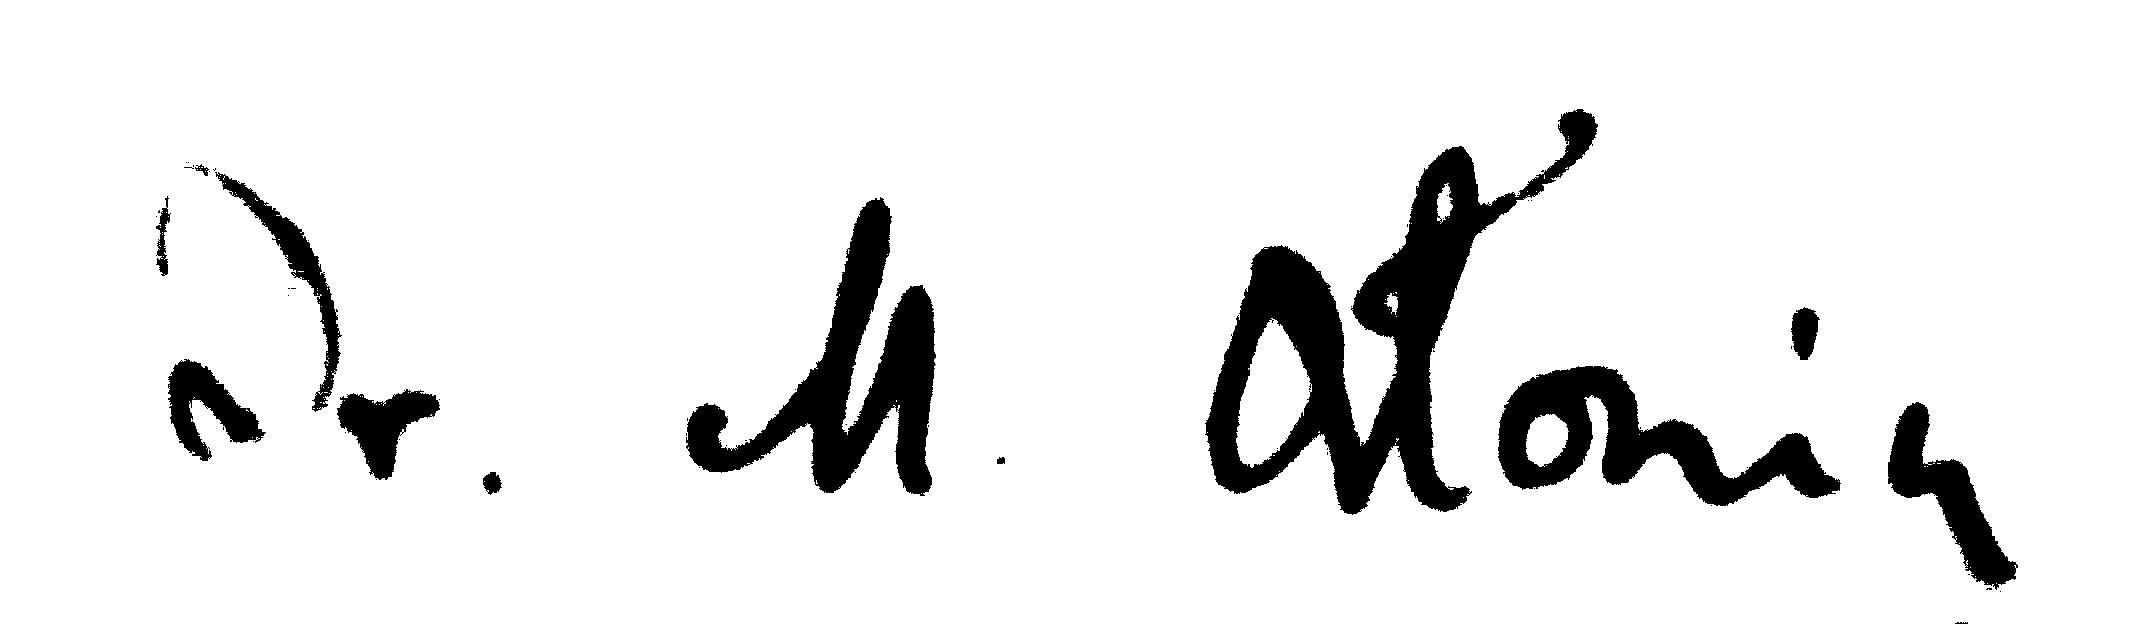
Signature of: mieczysław orłowicz